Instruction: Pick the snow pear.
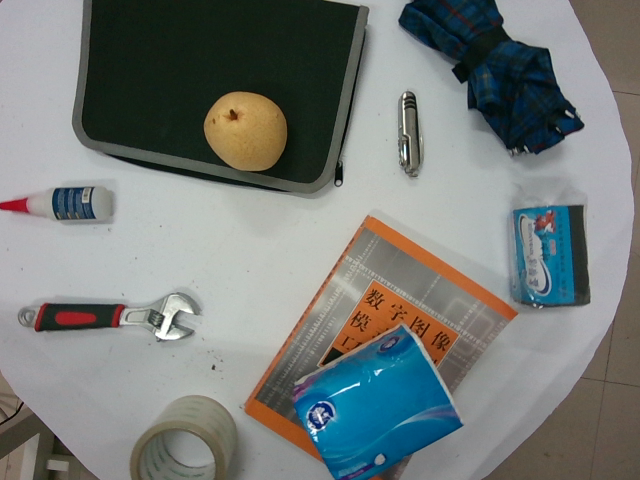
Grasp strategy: vertical